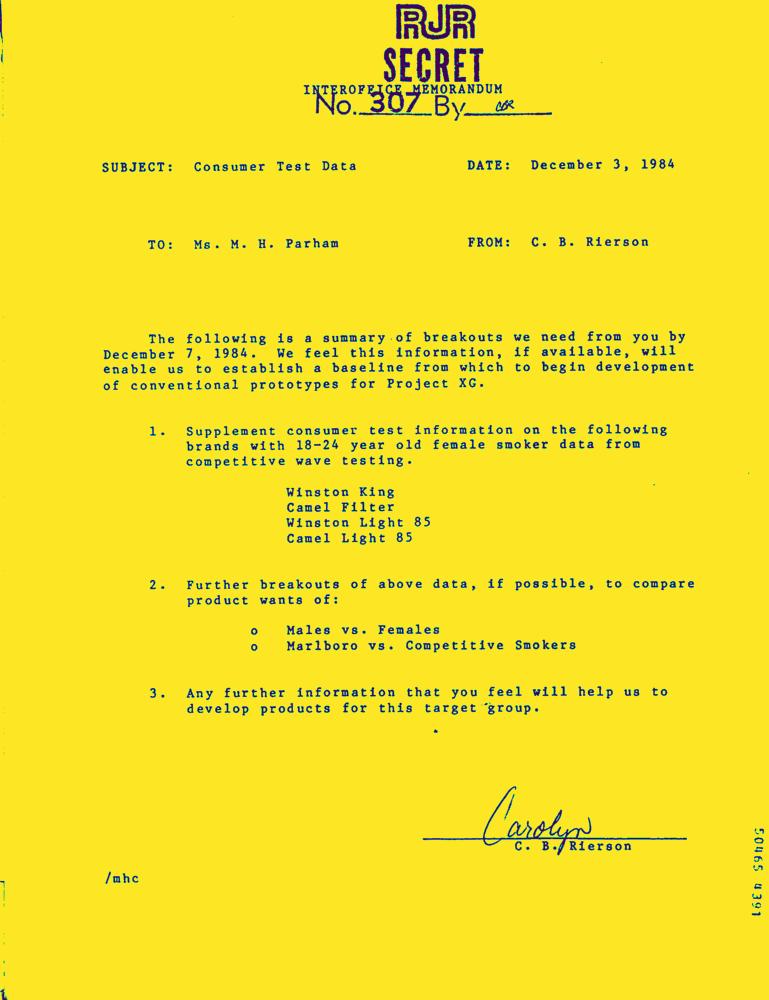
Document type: Letter-Doc